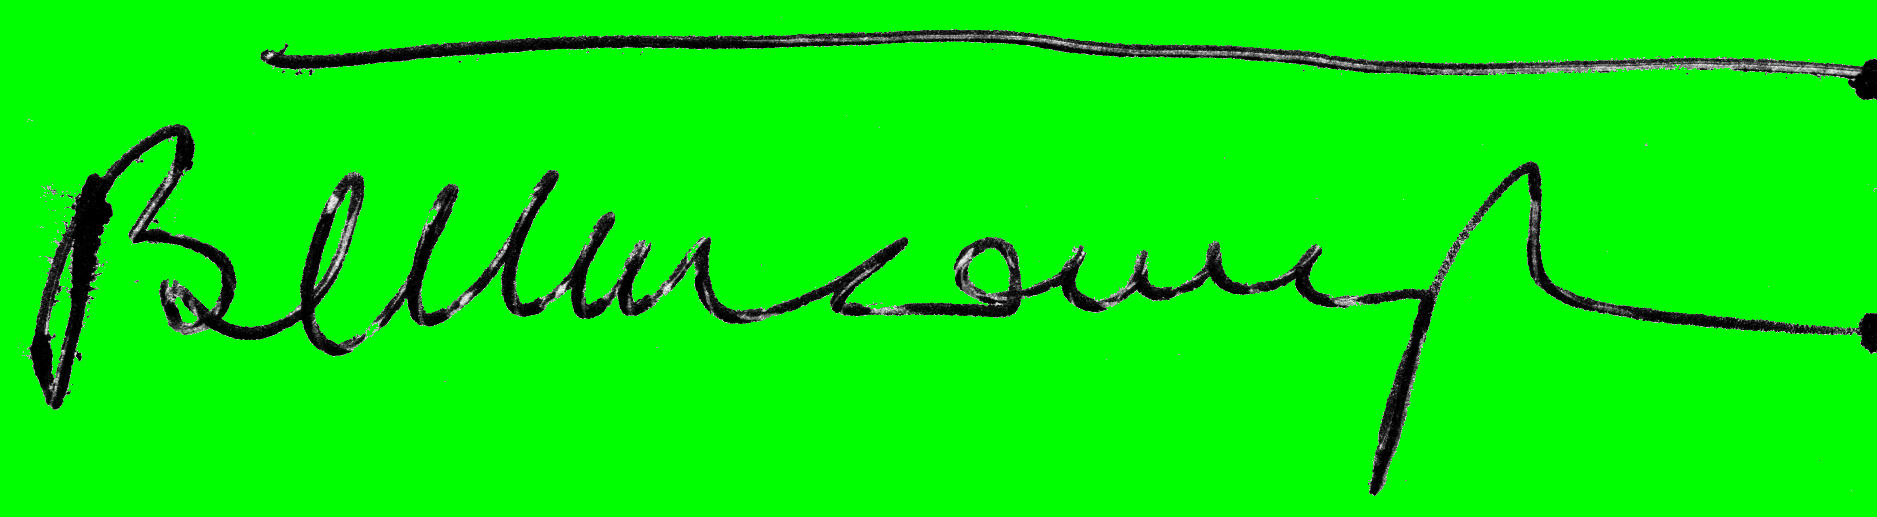
Signature of: vladimir tikhomirov